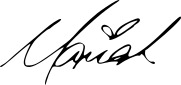
Signature of: mariah carey